Question: Explain the disease:
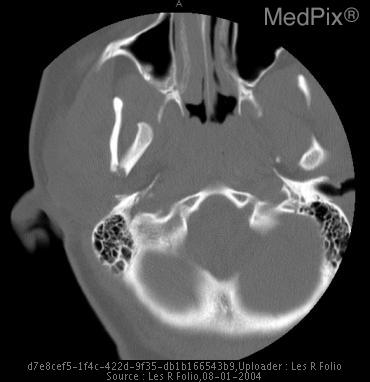
Answer: The disease is discussed as: Posterior superior process of the mandibular ramus that articulates with the mandibular fossa of the temporal bone.  (You can feel this while chewing, by putting your finger in your external ear canal.)

For image, see:  http://rad.usuhs.mil/rad/radbrowser2/head/PlainFilm/hn015.html